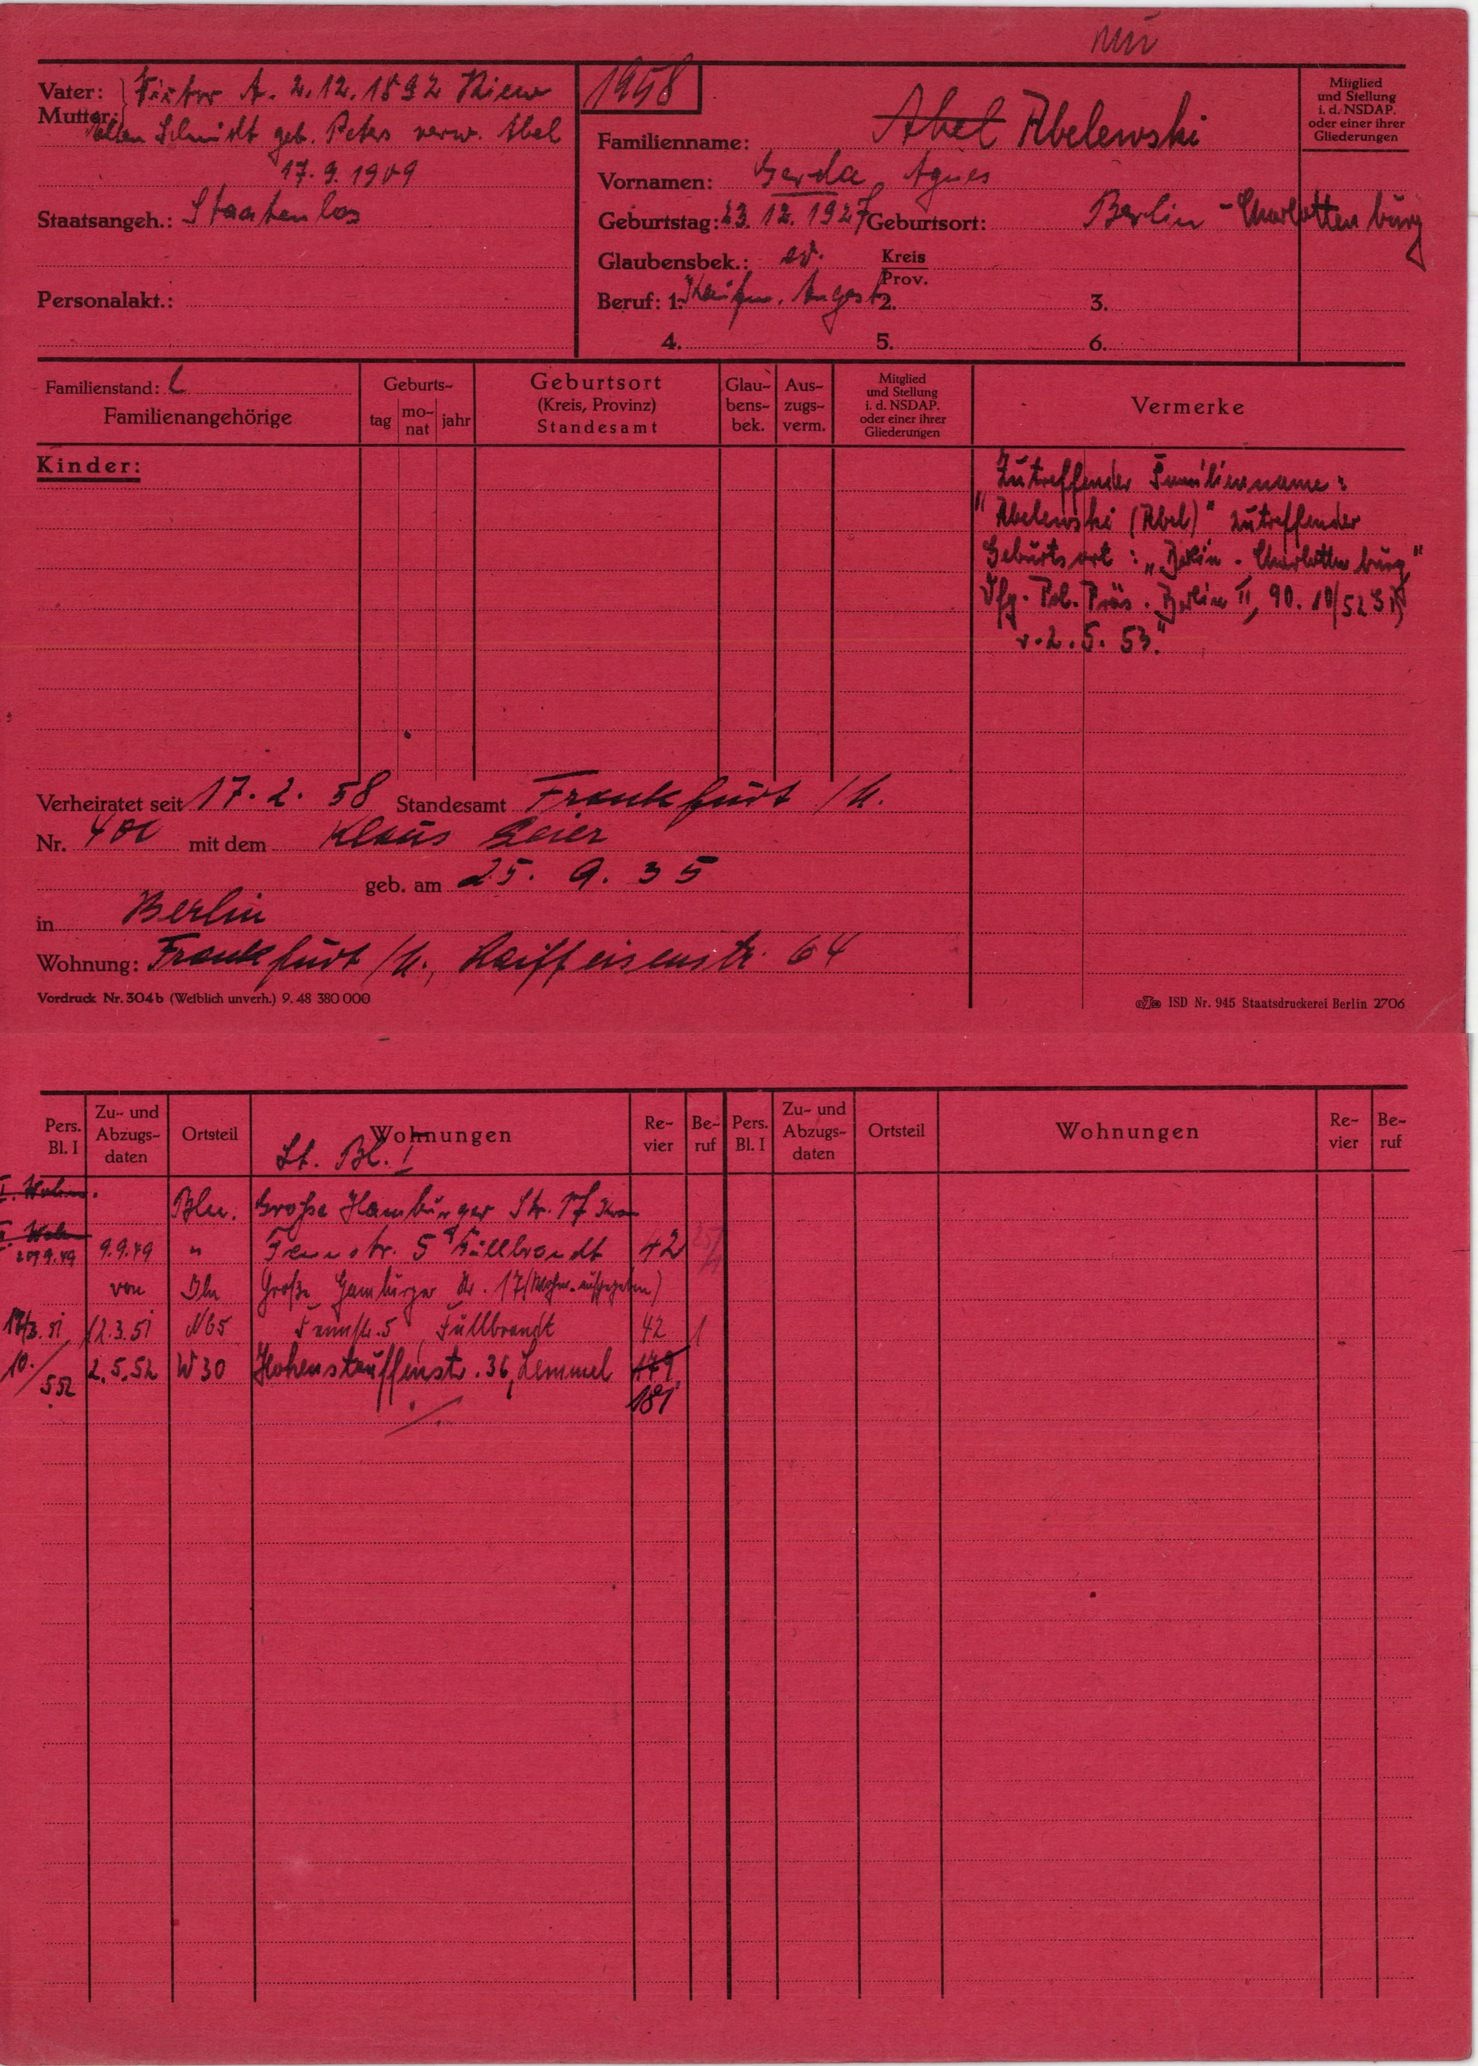
Abel Abelewski